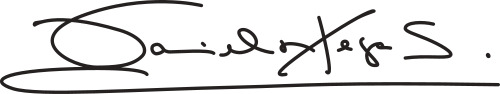
Signature of: daniel ortega